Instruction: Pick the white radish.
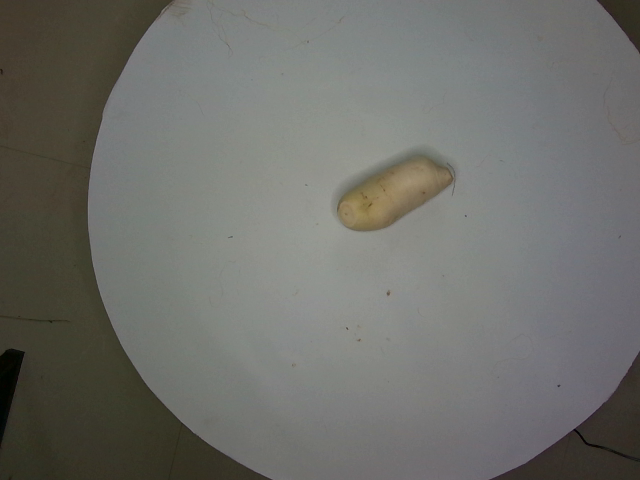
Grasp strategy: vertical